Question: What appears to be the issue?
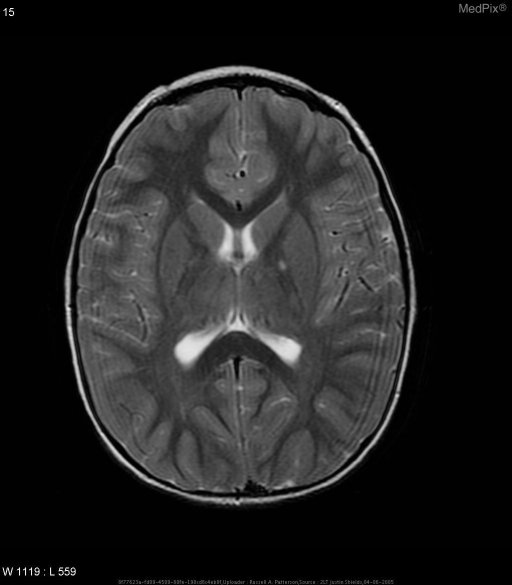
Answer: The findings suggest •  NF Spots in R posterior internal capsule.
•  L optic glioma.
•  Scoliosis with Severe Kyphosis of Cervical Spine.
•  Posterior Cervical fusion mass.
•  Dural ectasia.  Widened spinal canal.  Posterior vertebral body scalloping.
•  Syrinx.
•  Plexiform neurofibroma of L apex.. NF Spots in R posterior internal capsule.  L optic glioma.. The patient might have a history of 10 yo girl with known disease for routine followup.